Retrieve the amount in words, amount in figures, name of the payee, date on the cheque, and the bank name from the image.
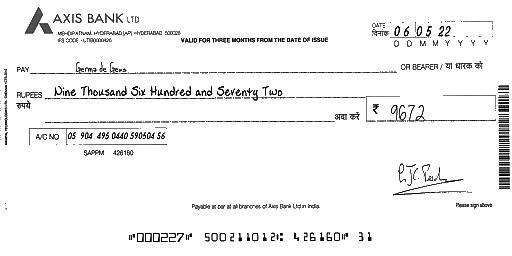
amt_in_words: Nine Thousand Six Hundred and Seventy Two
amt_in_figures: 9672
payee_name: Germa de Geus
bank_name: AXIS BANK
cheque_date: 06/05/22